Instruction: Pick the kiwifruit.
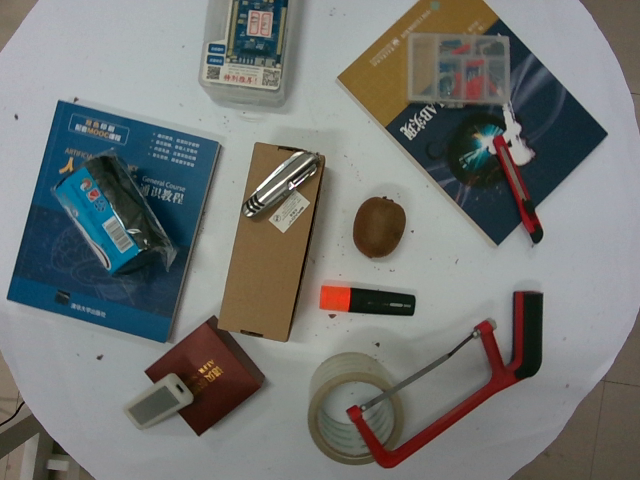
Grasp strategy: vertical